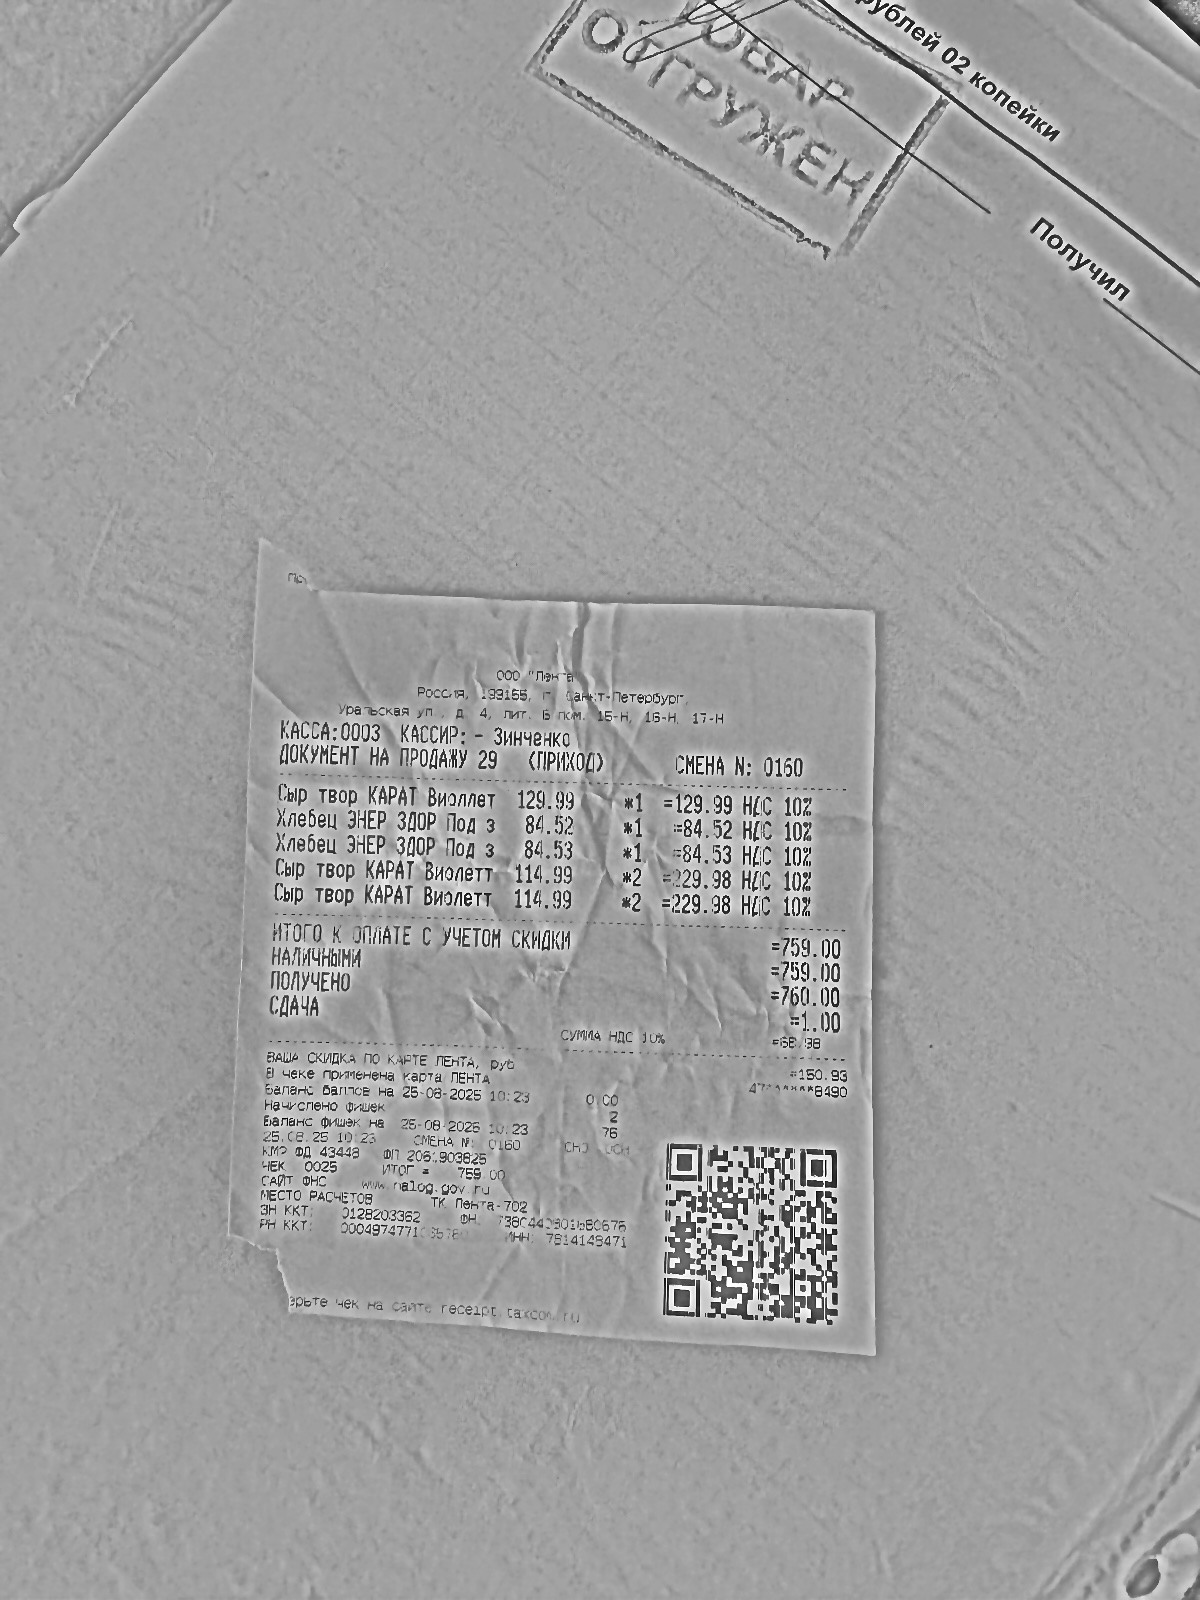
Продавец: ООО "Лента"
ИНН: 7814148471
Дата: 25.08.25
Товары: Сыр твор КАРАТ Виоллет; Хлебец ЭНЕР ЗДОР Под з; Хлебец ЭНЕР ЗДОР Под з; Сыр твор КАРАТ Виоллет; Сыр твор КАРАТ Виоллет
Количество: 1; 1; 1; 2; 2
Цена: 129.99; 84.52; 84.53; 114.99; 114.99
Сумма: 129.99; 84.52; 84.53; 229.98; 229.98
Итого: 759.00